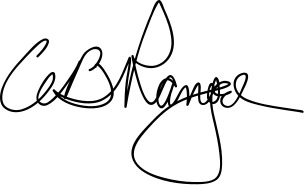
Signature of: charles b rangel